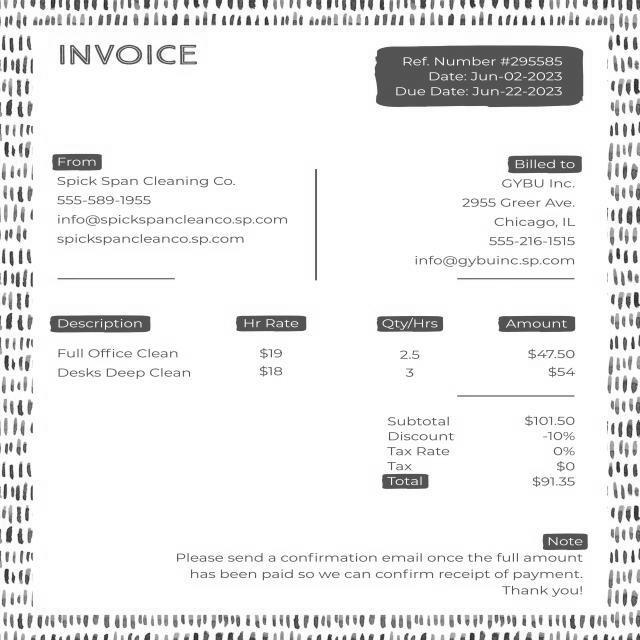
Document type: Invoice